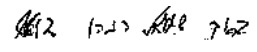
Signature of: barukh shemuʼel ha kohen doiṭsh